Question: Talk about the condition:
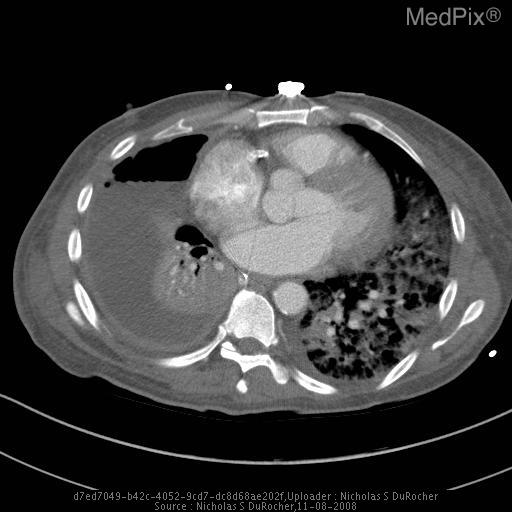
Answer: The disease is discussed as: Condition:
Pyopneumothorax - pus and gas in the pleural space

Causes:
Usually a necrotizing infection causing a bronchopleural fistula.   Also caused by esophageal perforation. The organisms responsible are anaerobes, tuberculosis, pyogenic or fungal.  Coccidiodes is the most common fungal cause.

Gross  Morphology:
A hemithorax filled with fluid and gas causing the lung to collapse on itself

Histology:
Serosanguinous or purulent fluid

Special  Stains:
Typically tested for acid fast bacilli, fungus, and anerobes.

Radiology:
On imaging, an air fluid level observed in the thorax, outside of the lung parenchyma.  Imaging findings can be identical to hydropneumothorax.

Prognosis  and  Treatment:
Depends on clinical picture.  The patient generally presents with sepsis and sequela of the infection which exacerbate the respiratory issues